Question: What do the imaging results show?
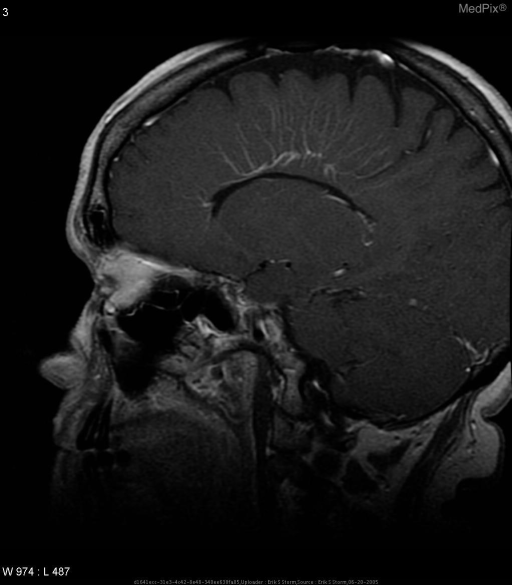
Answer: The imaging shows Large left-sided venous vascular anomaly with the roentgen classic "head of snakes (i.e., Medusa Head)" configuration.  There is a minimal amount of surrounding gliosis. Sagittal post-gadolinium T1 image demonstrating left pericallosal "medusa head" classic for developmental venous anomaly..